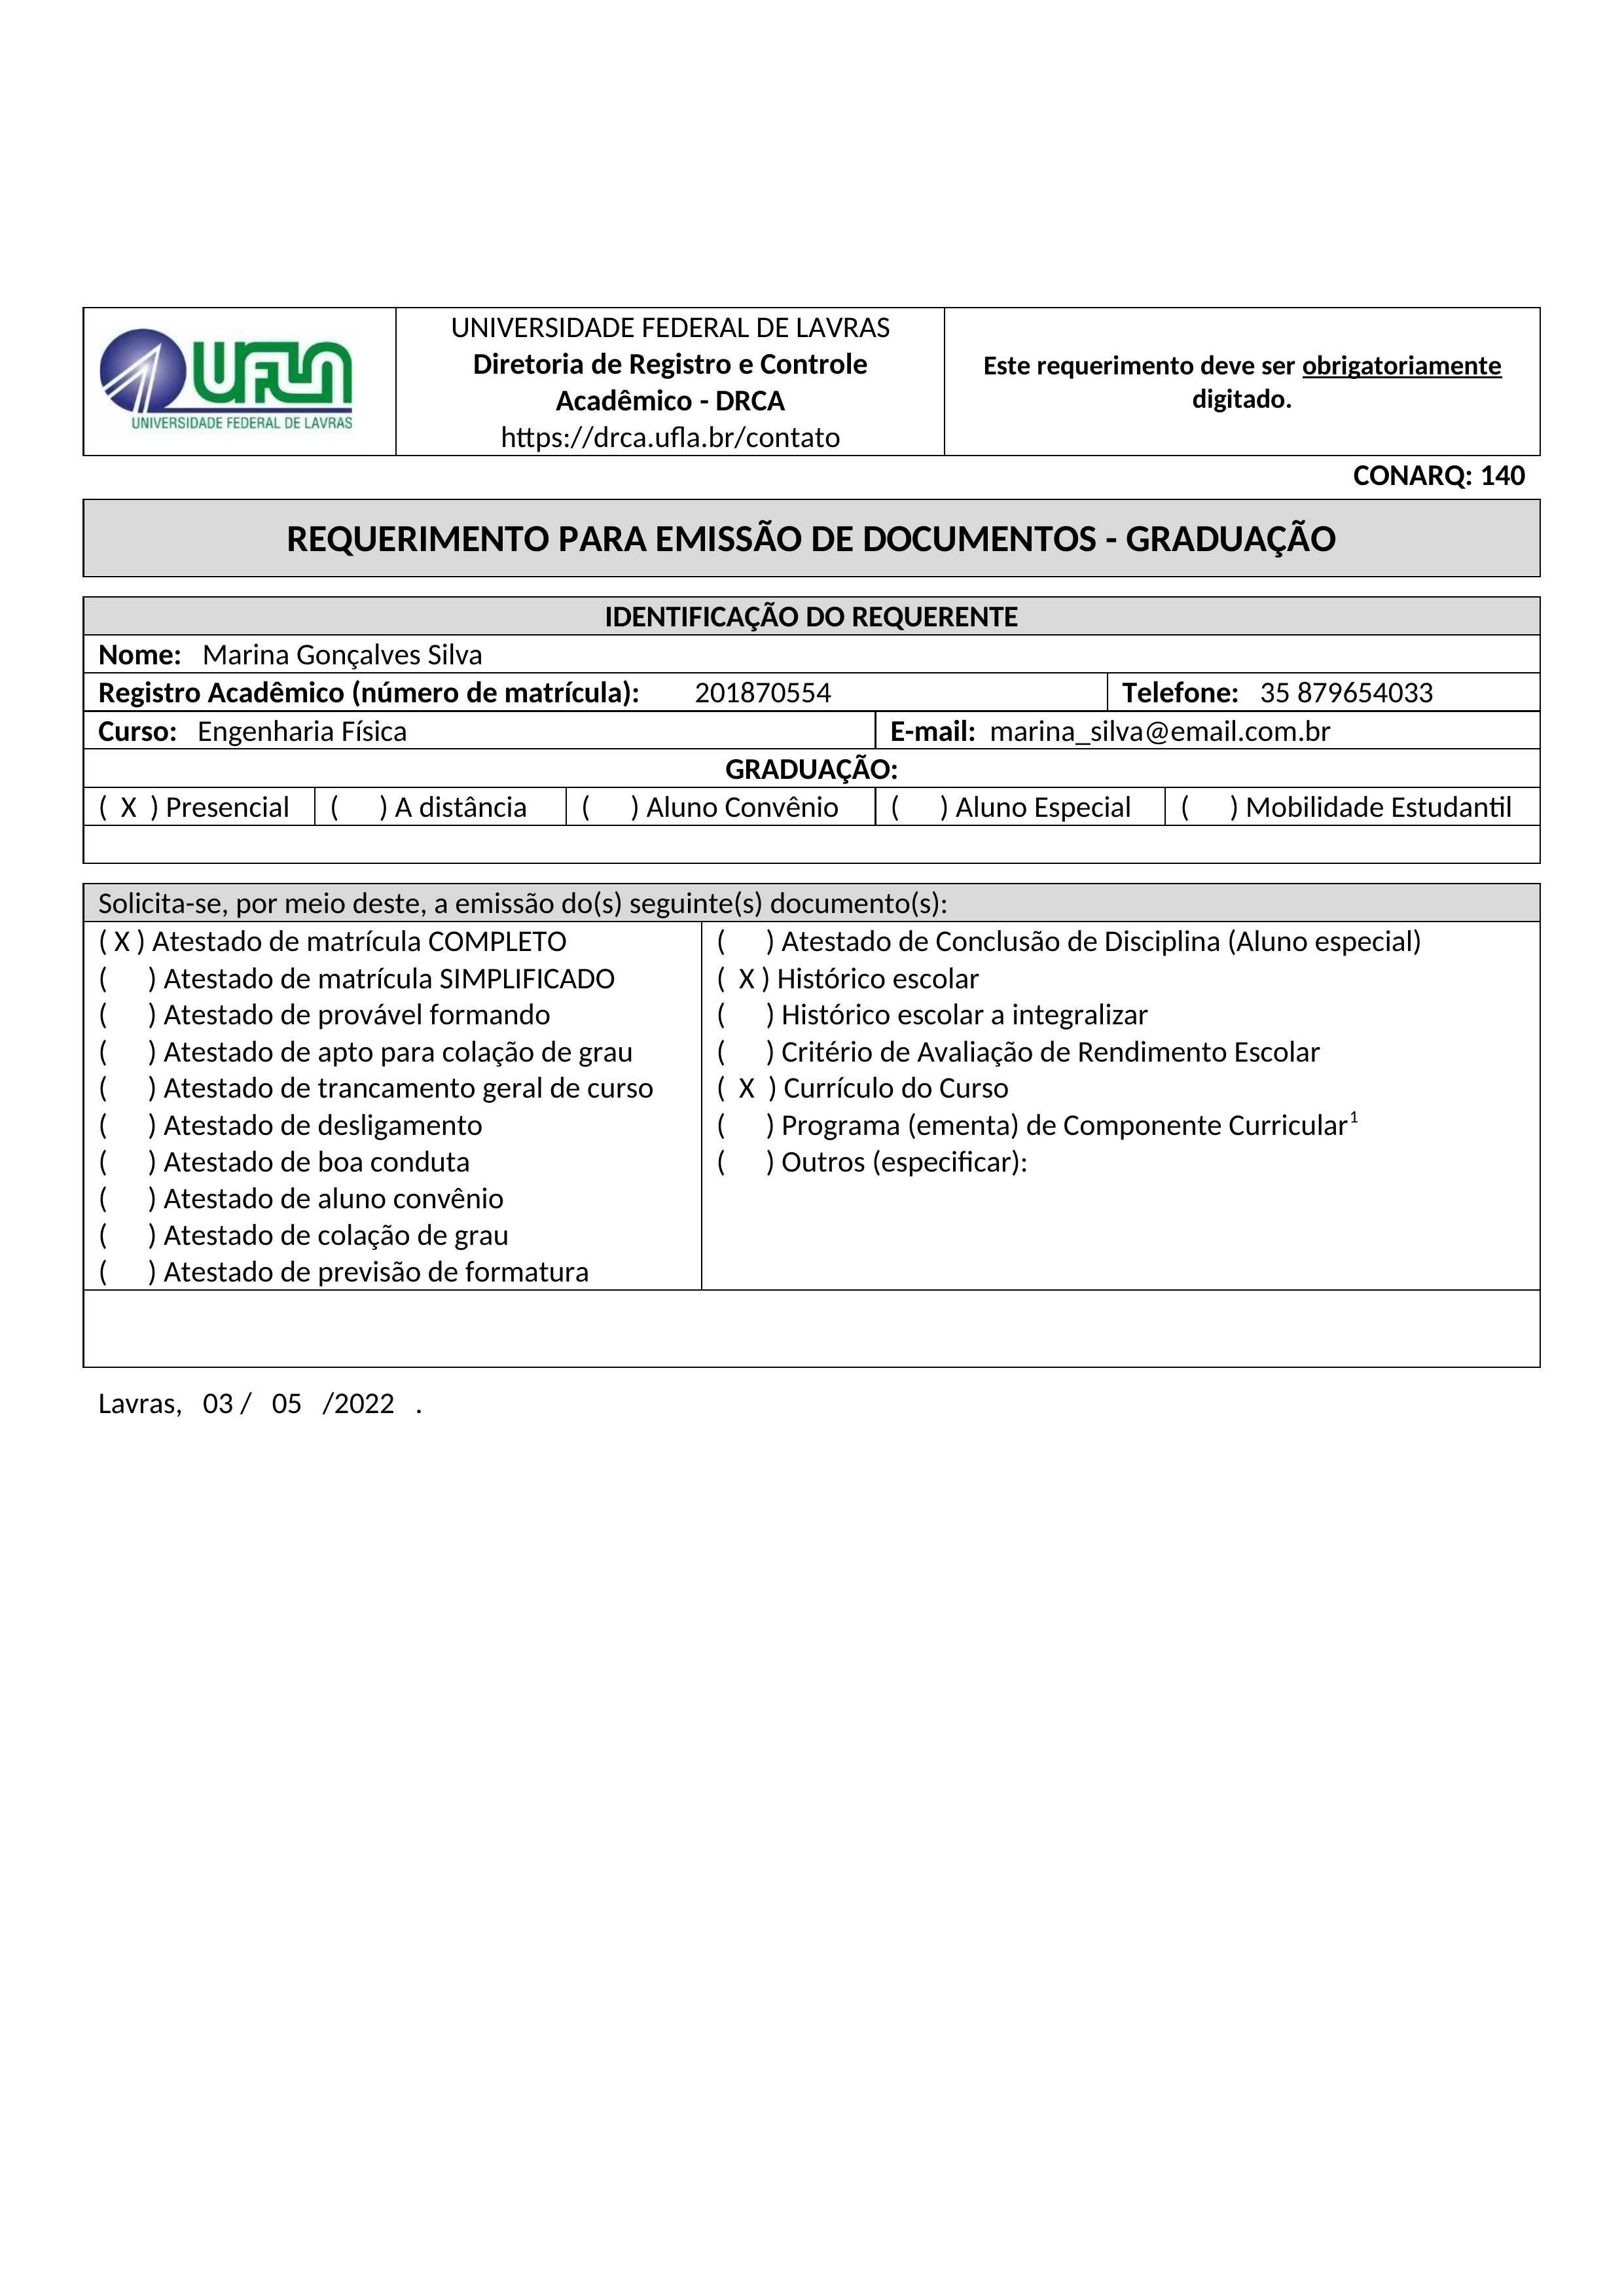
UNIVERSIDADE FEDERAL DE LAVRAS
UFLA
Diretoria de Registro e Controle Acadêmico - DRCA
Este requerimento deve ser obrigatoriamente digitado.
UNIVERSIDADE FEDERAL DE LAVRAS
https://drca.ufla.br/contato
CONARQ: 140
REQUERIMENTO PARA EMISSÃO DE DOCUMENTOS - GRADUAÇÃO
IDENTIFICAÇÃO DO REQUERENTE
Nome:
Marina Gonçalves Silva
Registro Acadêmico (número de matrícula):
201870554
Telefone:
35 879654033
E-mail:
marina_silva@email.com.br
Curso:
Engenharia Física
GRADUAÇÃO:
() A distância
( ) Aluno Convênio
( ) Aluno Especial
( ) Mobilidade Estudantil
Presencial
(X)
Solicita-se, por meio deste, a emissão do(s) seguinte(s) documento(s):
( ) Atestado de Conclusão de Disciplina (Aluno especial)
Atestado de matrícula COMPLETO
(X)
( ) Atestado de matrícula SIMPLIFICADO
Histórico escolar
(X)
( ) Atestado de provável formando
( ) Histórico escolar a integralizar
( ) Atestado de apto para colação de grau
() Critério de Avaliação de Rendimento Escolar
() Atestado de trancamento geral de curso
Currículo do Curso
(X)
( ) Atestado de desligamento
( ) Programa (ementa) de Componente Curricular
() Atestado de boa conduta
() Outros (especificar):
() Atestado de aluno convênio
(  ) Atestado de colação de grau
( ) Atestado de previsão de formatura
Lavras, 03/05/2022.